Question: What is the estimated tax bill amount according to the document?
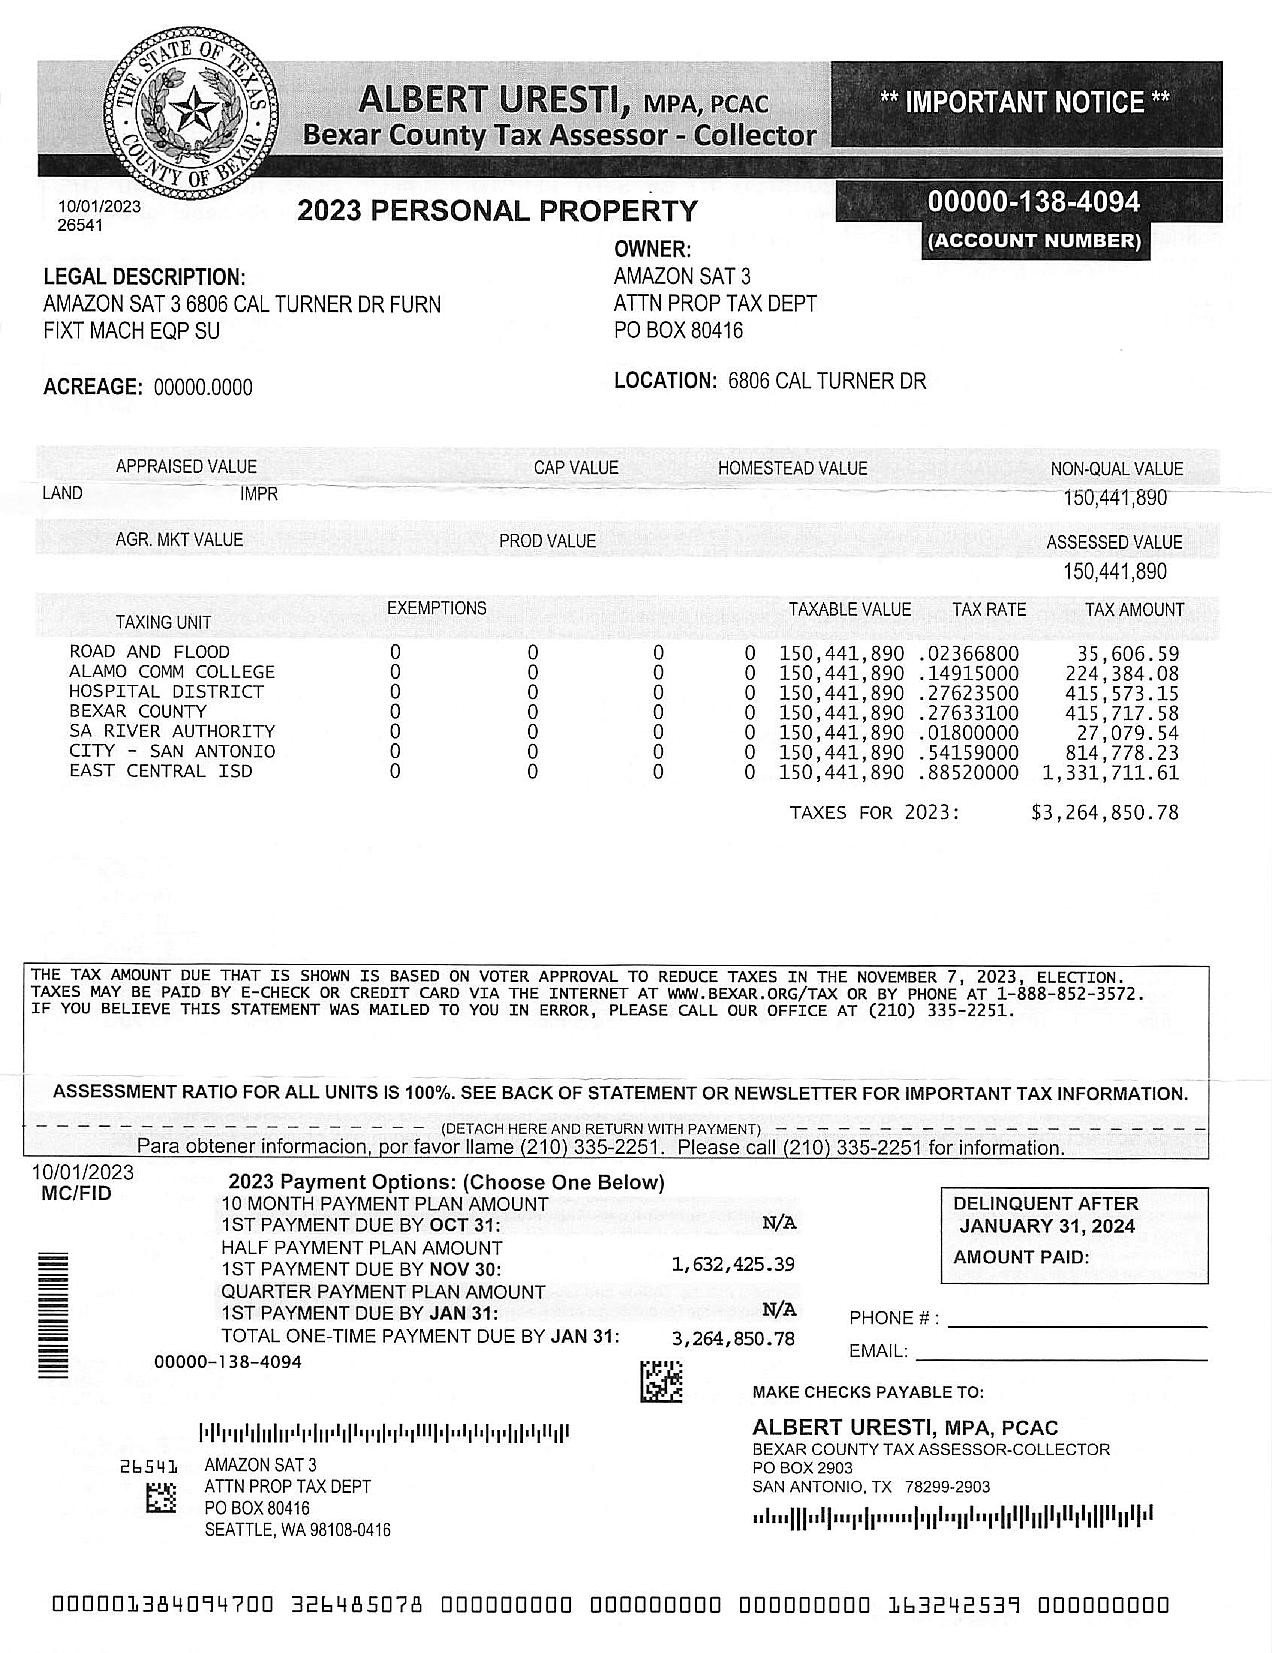
Answer: "3,264,850.78"